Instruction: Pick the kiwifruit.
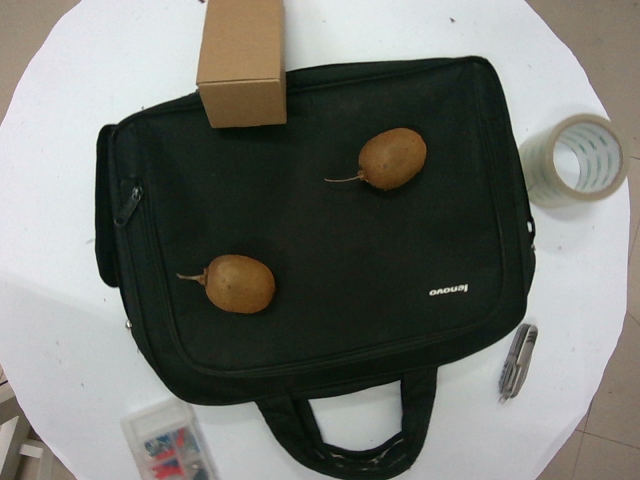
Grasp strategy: vertical